Question: What do the imaging results show?
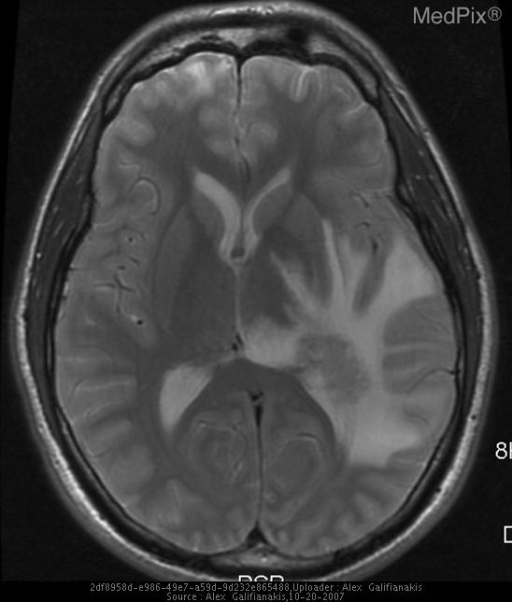
Answer: The imaging shows • 12 months following gamma knife therapy, follow up imaging revealed a rim-enhancing mass in the left temporal lobe adjacent to the posterior horn of the left ventricle. Surrounding this lesion is extensive T2-high signal, likely representing edema.
•  Initial MR images show malacic changes in the frontal lobes with  an incidental prominent vascular structures suggestive of a developmental venous anomaly.
• Arteriogram also performed to therapy confirmed the presence of an AVM, predominantly fed by left lateral posterior choroidal artery. This axial T2-weighted image demonstrates ambiguous T2 signal which does not exactly follow the expected imaging characteristics of necrotic tissue. Surrounding this lesion is extensive T2-high signal, likely representing edema.  Note the mass effect of a slight left to right midline shift..